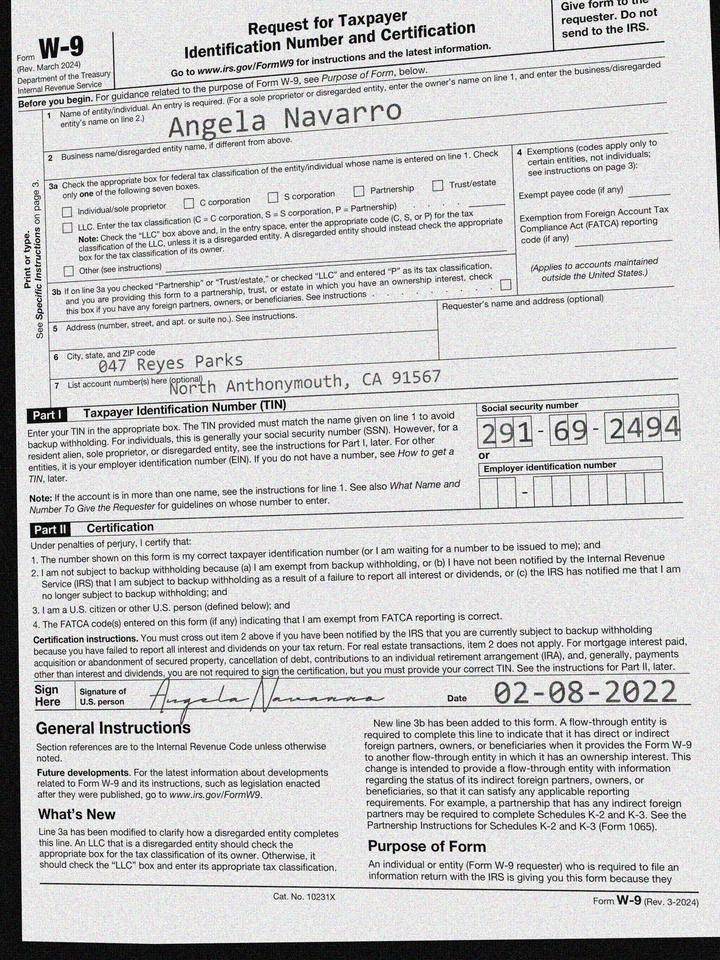
adr1: 047 Reyes Parks
adr2: North Anthonymouth, CA 91567
cbx: no
ssn: 291692494
enm: Angela Navarro
sdt: 02-08-2022